Question: What jurisdiction, city, or county is the document associated with?
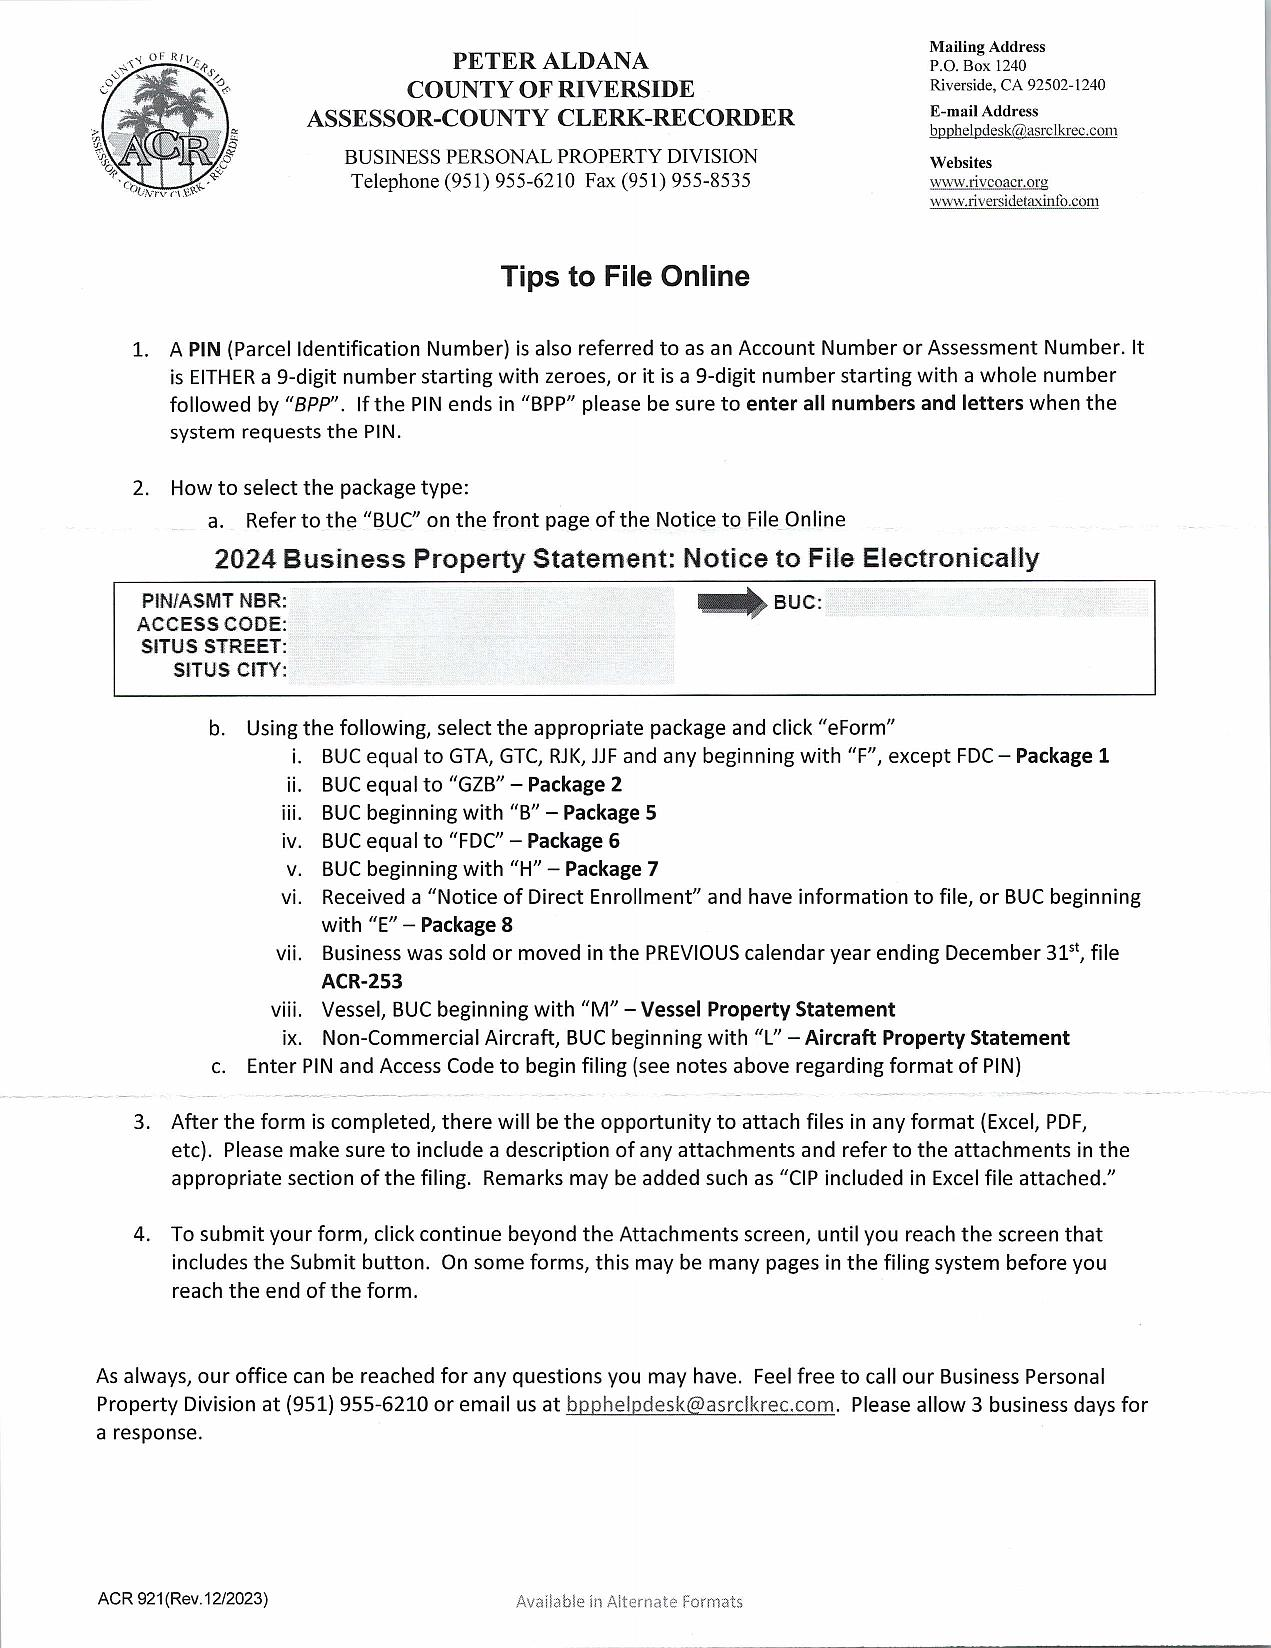
Answer: "County of Riverside"